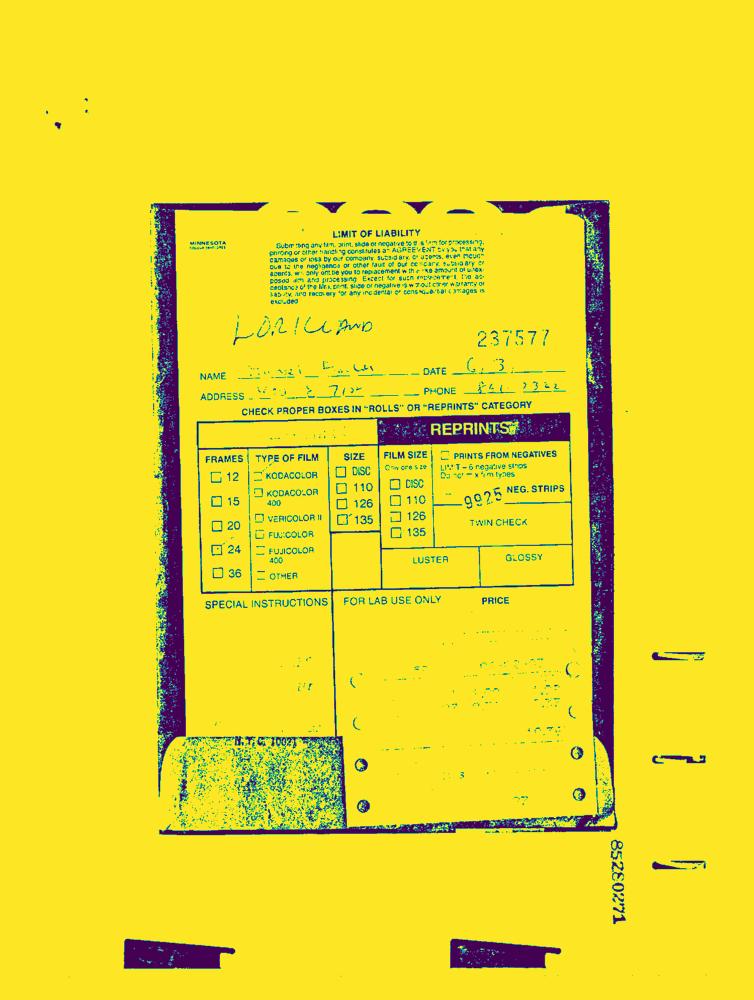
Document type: Invoice-Doc